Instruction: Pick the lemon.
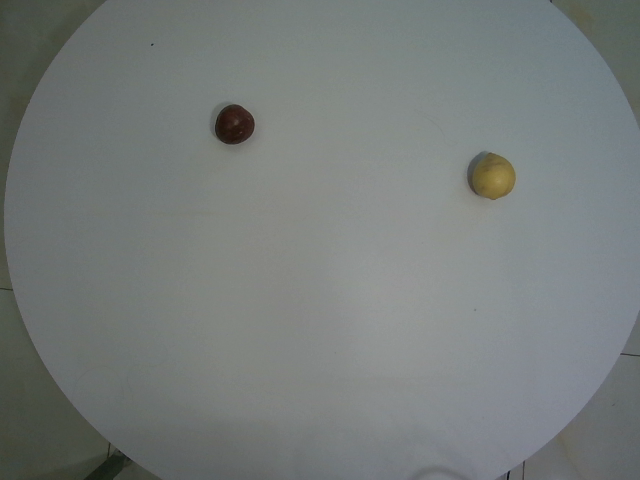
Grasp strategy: vertical